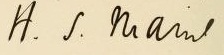
Signature of: henry james sumner maine